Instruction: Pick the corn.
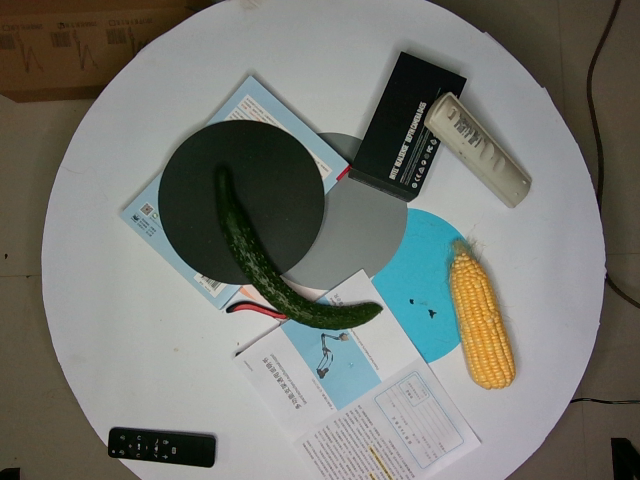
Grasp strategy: vertical